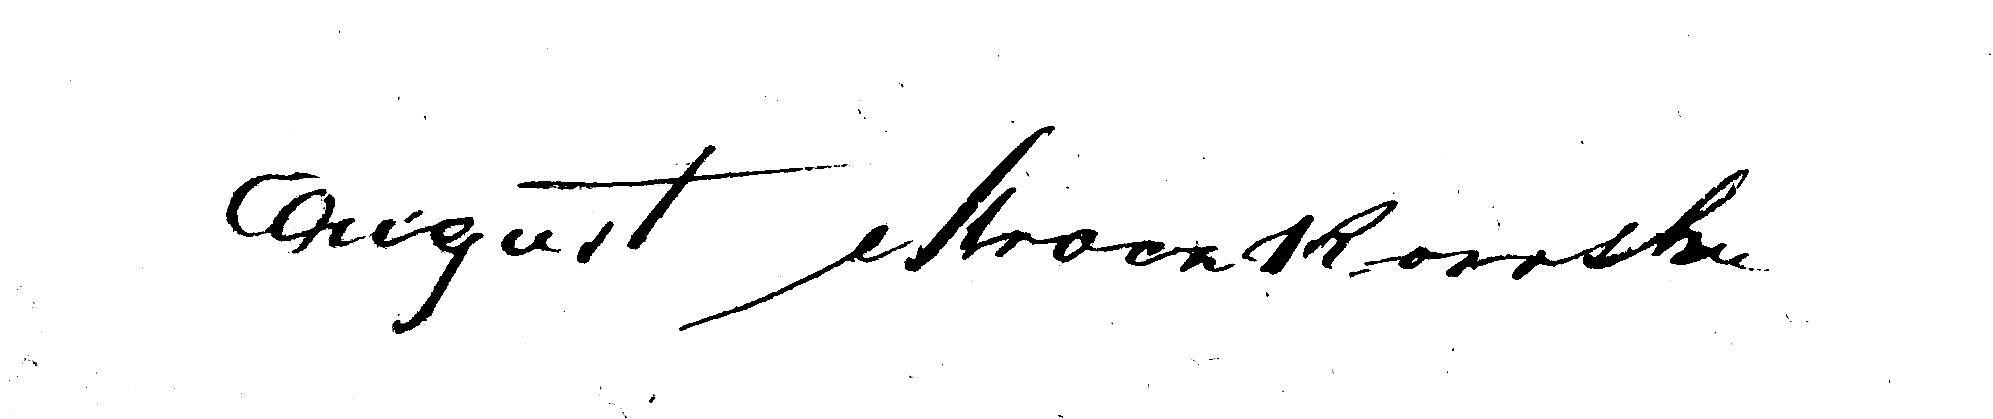
Signature of: august mroczkowski